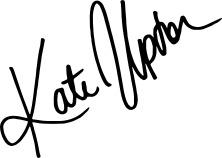
Signature of: kate upton